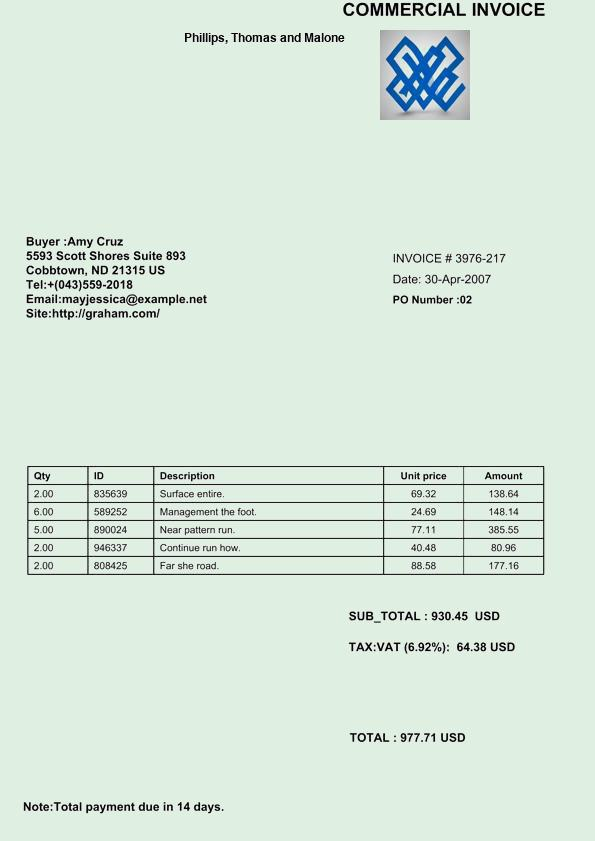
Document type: Invoice